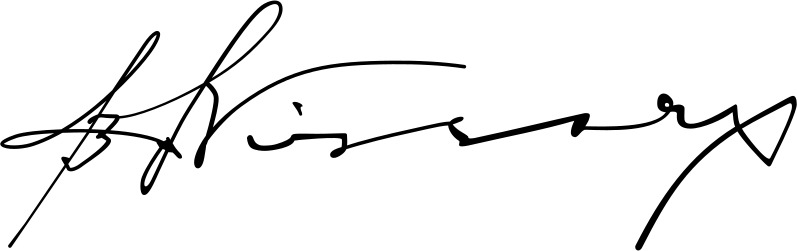
Signature of: visarion xhuvani